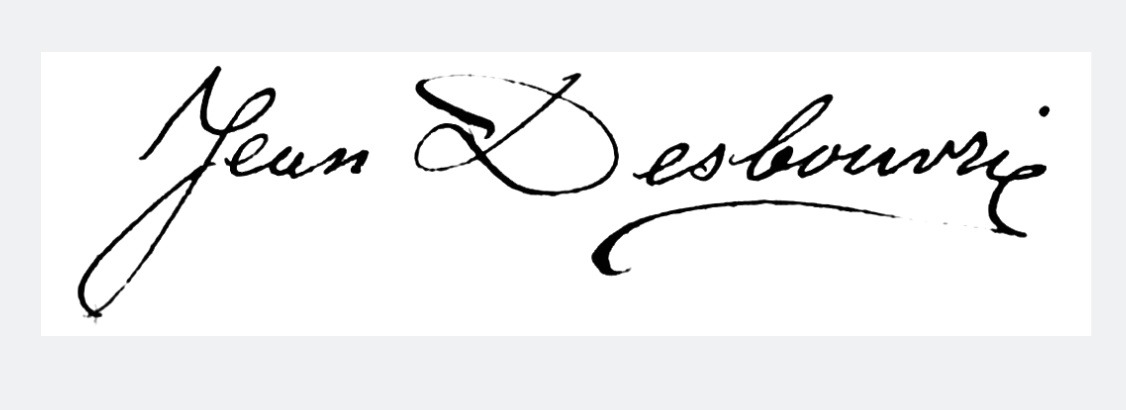
Signature of: jean desbouvrie